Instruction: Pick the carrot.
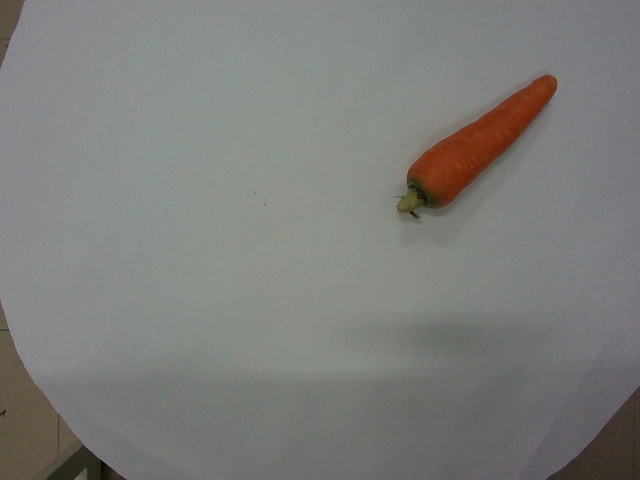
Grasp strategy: vertical